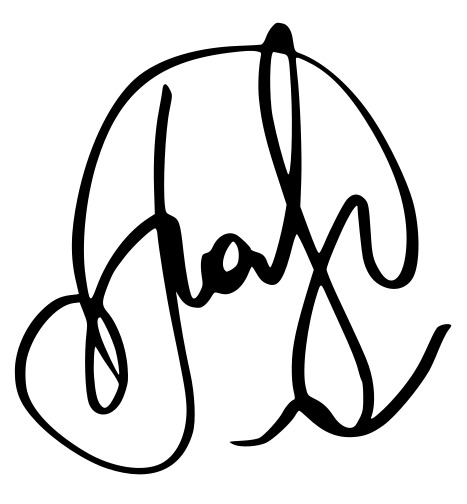
Signature of: sergey lazarev